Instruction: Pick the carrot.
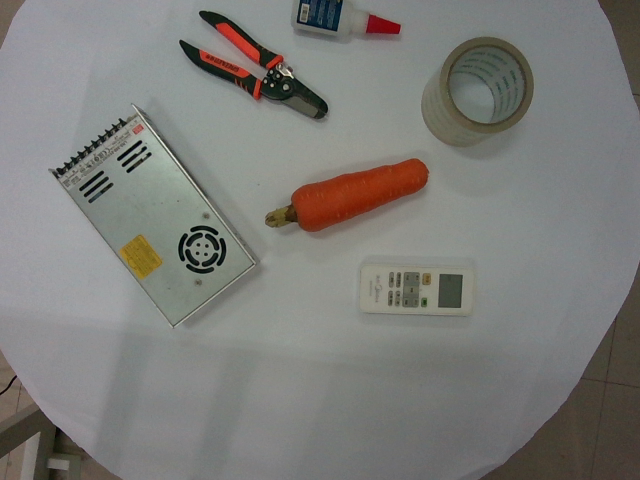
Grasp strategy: vertical